Question: Explain the disease:
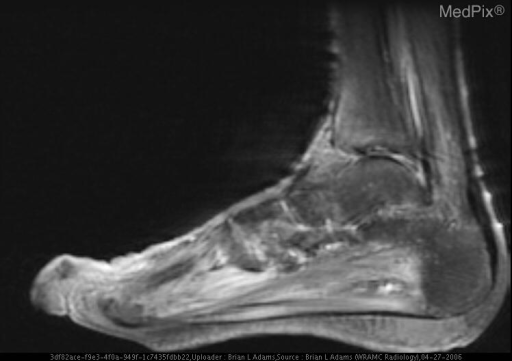
Answer: The disease is discussed as: Osteomyelitis is infection of bone, usually bacterial in origin.  Microbes can reach bone by three mechanisms: hematogenous spread, extension from a contiguous site of infection, and direct introduction of organisms into bone by trauma and surgery.

Acute hematogenous osteomyelitis involves bone with red marrow.  In children, most commonly affected are the long bones with relatively slow flow in metaphyseal sinusoidal veins and a paucity of phagocytes.  Infection is often secondary to staphylococcal skin infections.  In adults, acute osteo rarely involves the long bones because adipose tissue has replaced red marrow.  Instead, it most commonly occurs in vertebral bodies, where the marrow is cellular and has abundant vascular supply.  Septicemia is usually the inciting event.

Extension from a contiguous site of infection is a common cause for osteomyelitis.  Infection following trauma, radiation therapy, burns or pressure sores.  In patients with vascular insufficiency, organisms can enter the soft tissues through a cutaneous ulcer, often in the foot, and cause cellulitis, then osteomyelitis.

Direct introduction of organisms into the bone may occur during open fractures, open surgical reduction of closed fractures, or penetrating trauma by foreign bodies such as bullets.  May also arise from perioperative  contamination of bone during laminectomy, diskectomy, or joint prosthesis.  The causitive organism is typically normal flora, such as Staph Epidermidis.